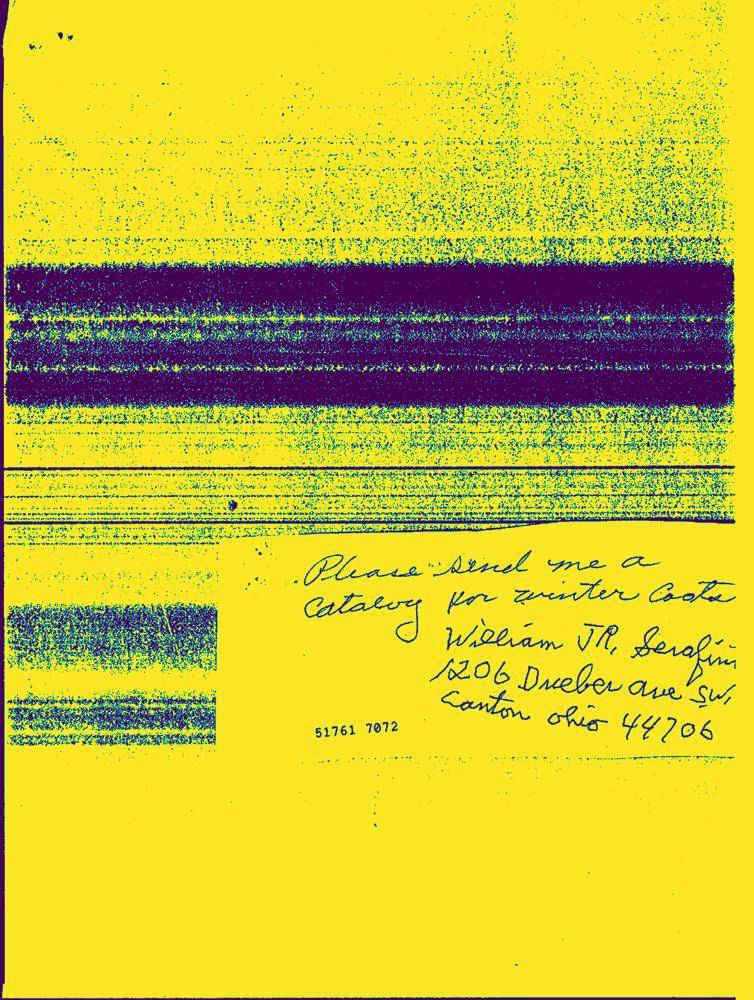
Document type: Hand-Written